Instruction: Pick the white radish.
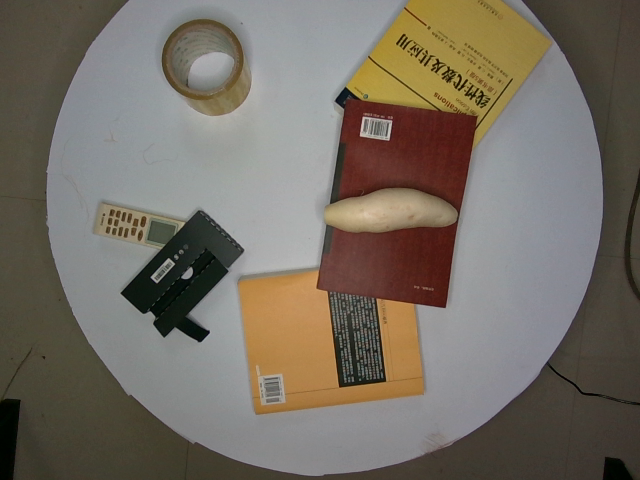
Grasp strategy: vertical